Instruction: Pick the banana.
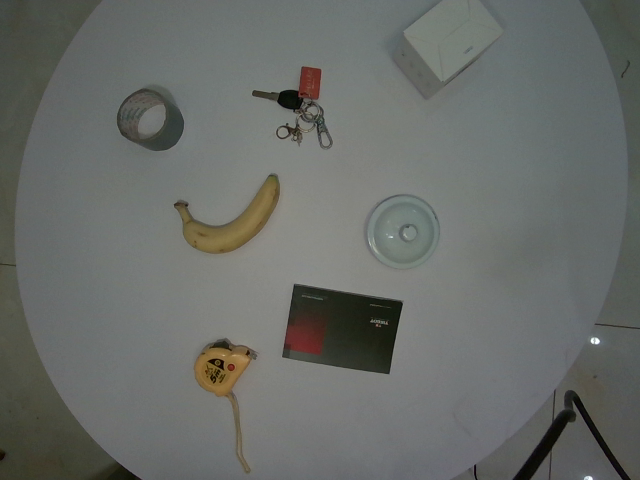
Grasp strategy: vertical